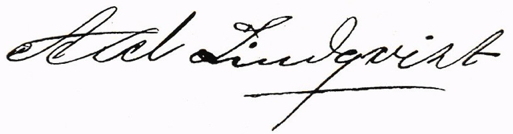
Signature of: axel lindqvist